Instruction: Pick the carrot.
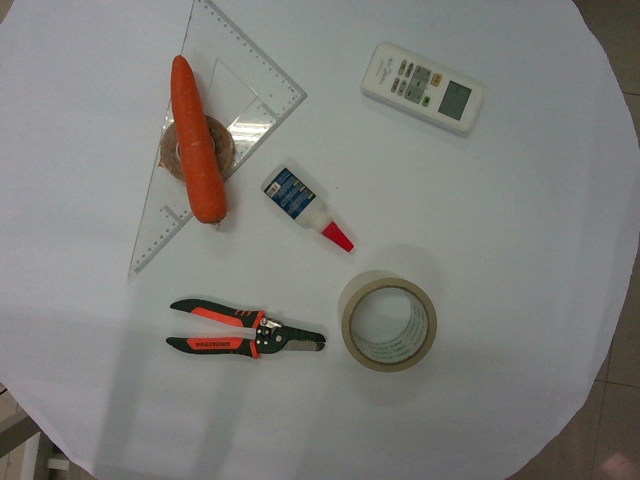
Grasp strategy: vertical